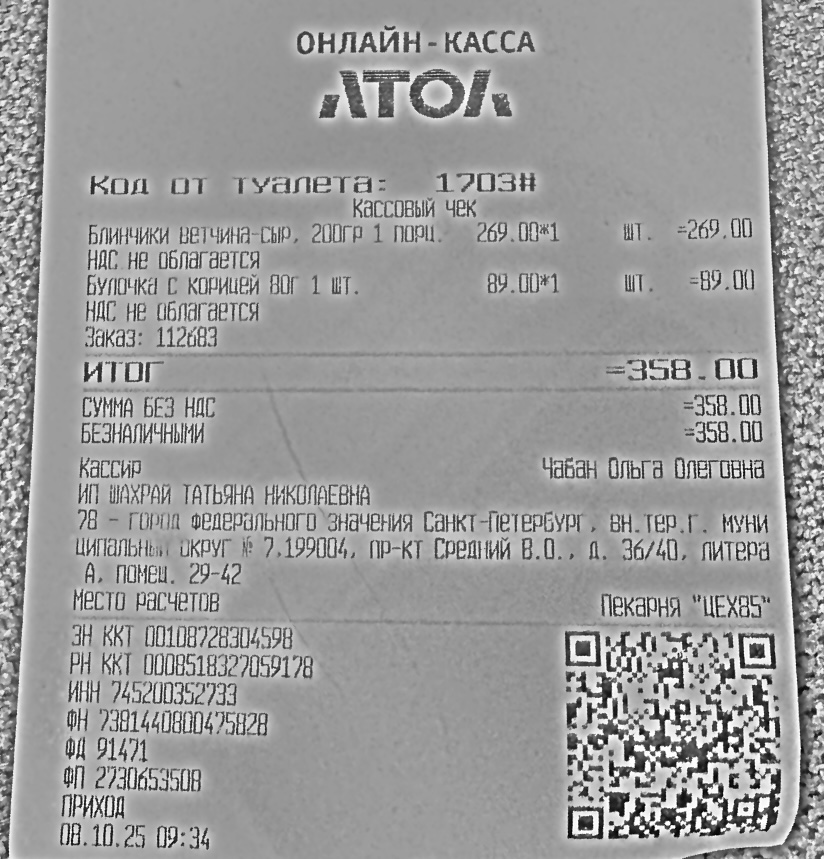
Продавец: ИП ШАХРАЙ ТАТЬЯНА НИКОЛАЕВНА
ИНН: 745200352733
Дата: 08.10.25
Товары: Блинчики ветчина-сыр, 200гр 1 порц.; Булочка с корицей 80г 1 шт.
Количество: 1; 1
Цена: 269.00; 89.00
Сумма: 269.00; 89.00
Итого: 358.00